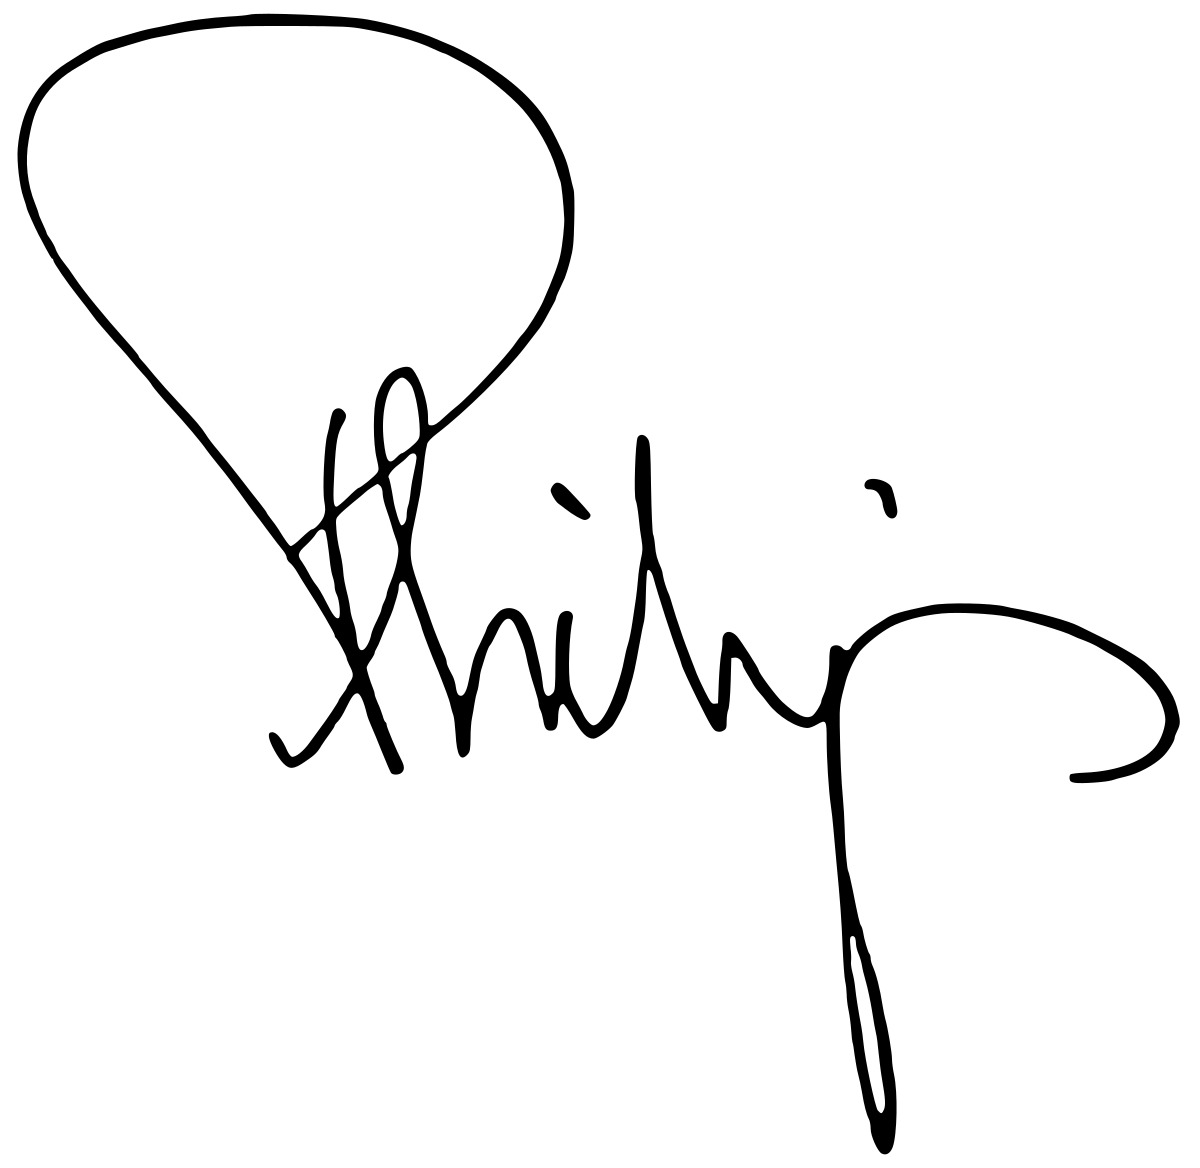
Signature of: prince philip duke of edinburgh